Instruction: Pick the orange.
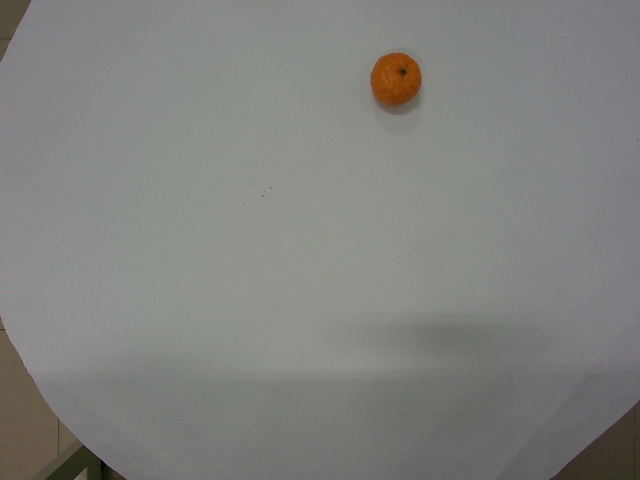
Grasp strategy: vertical